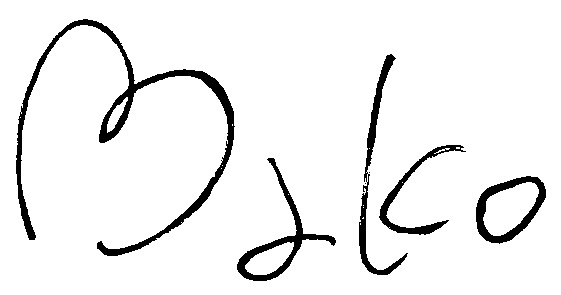
Signature of: mako iga